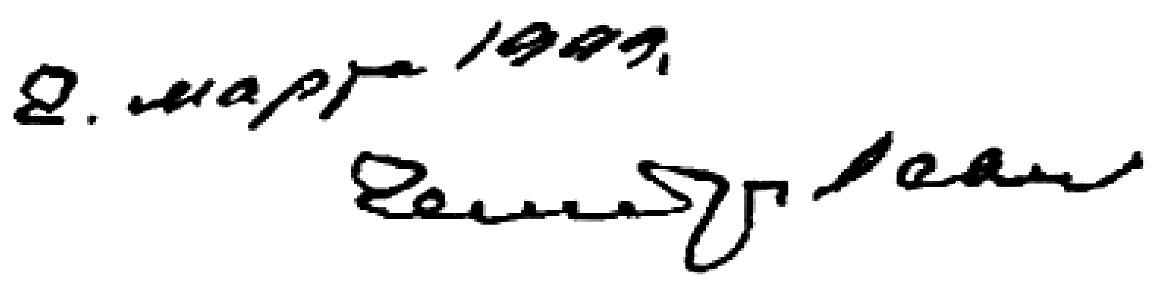
Signature of: oleg chembrovsky